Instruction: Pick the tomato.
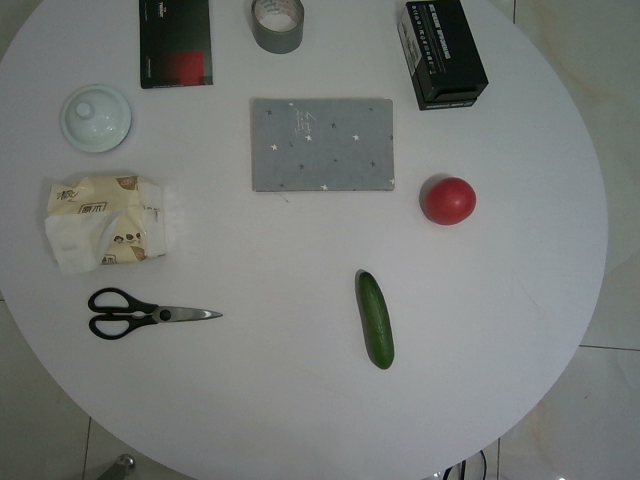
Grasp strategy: vertical